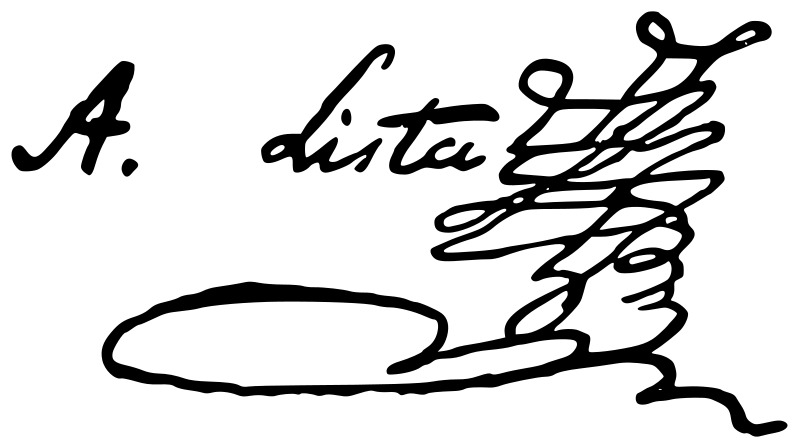
Signature of: alberto lista